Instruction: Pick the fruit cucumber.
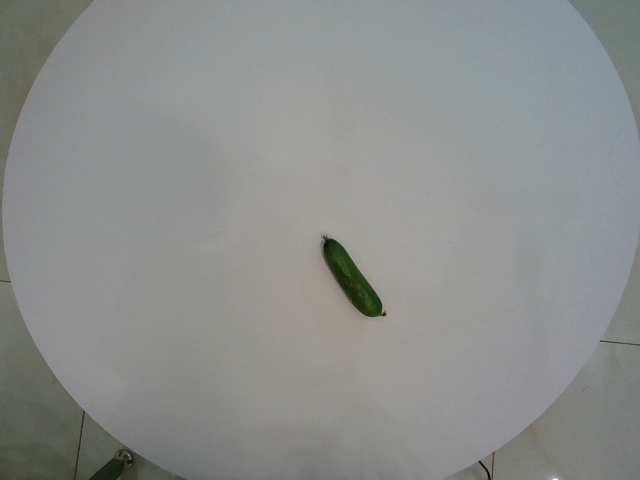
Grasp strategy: vertical